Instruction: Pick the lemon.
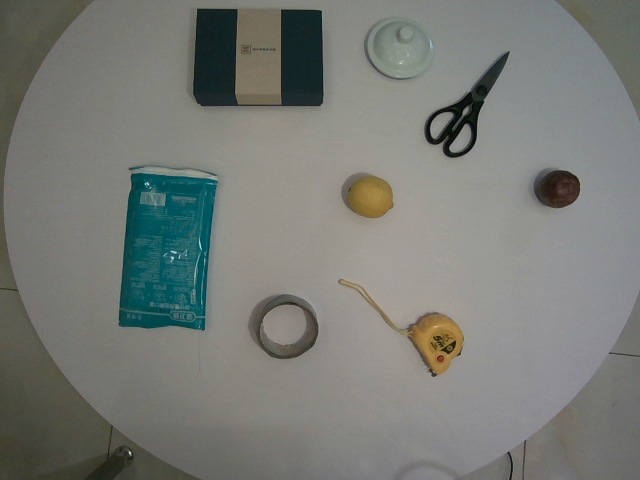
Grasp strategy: vertical